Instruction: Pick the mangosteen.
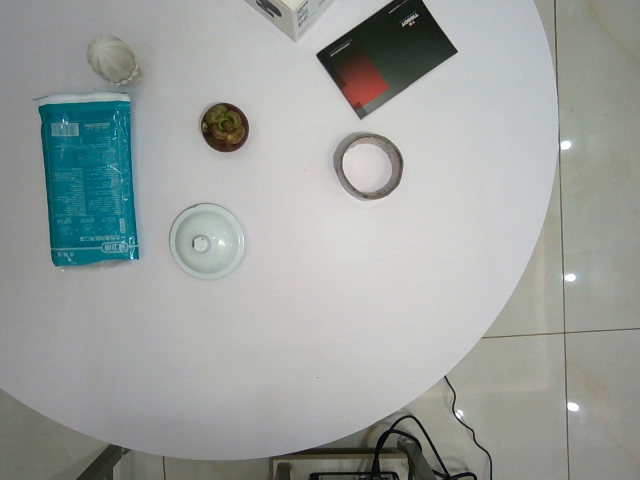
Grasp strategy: vertical